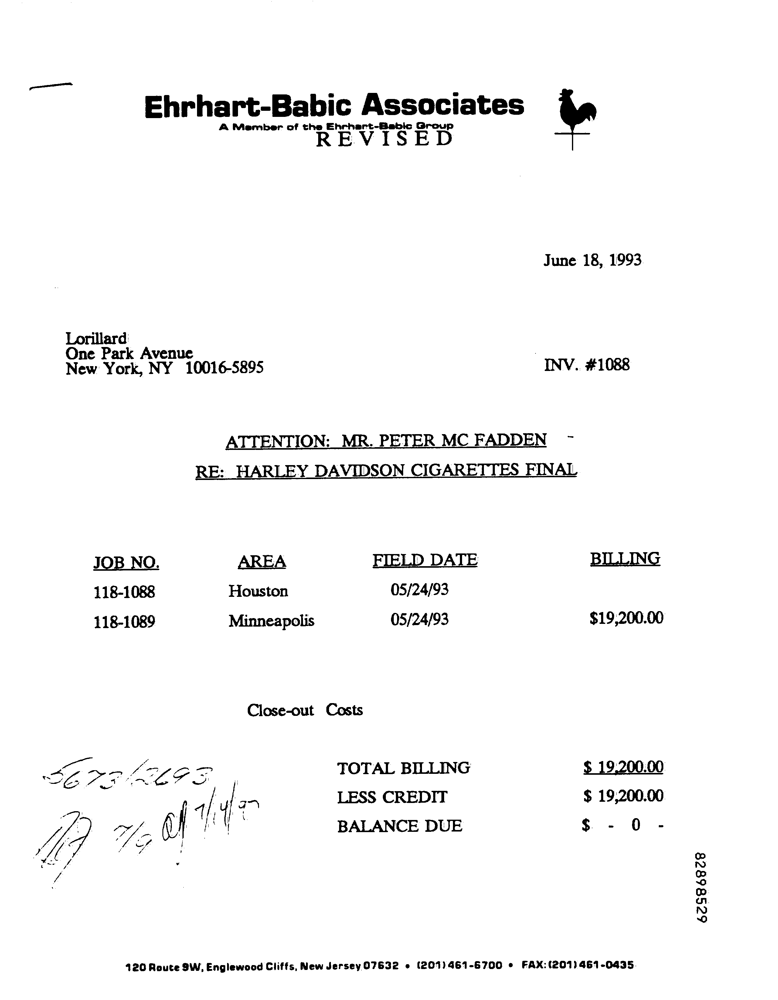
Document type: Invoice